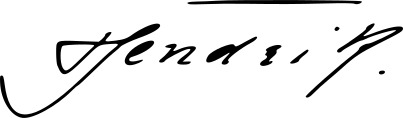
Signature of: duke henry of mecklenburg schwerin